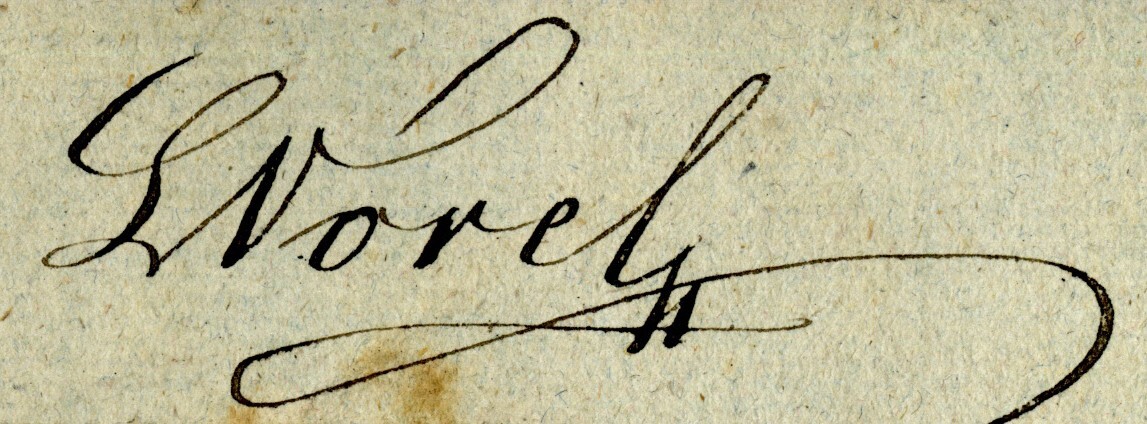
Signature of: ludvík vorel